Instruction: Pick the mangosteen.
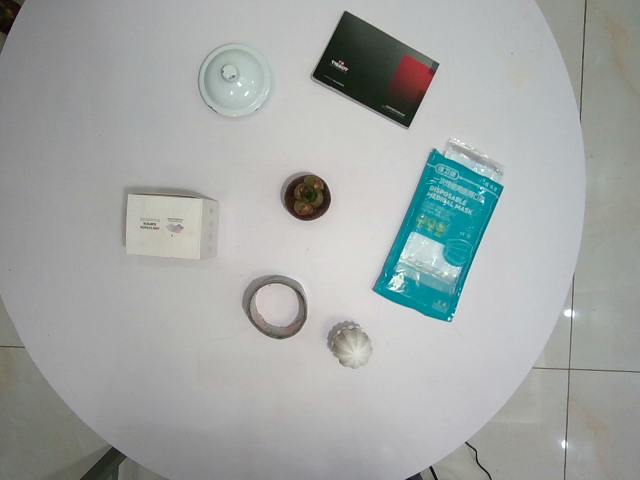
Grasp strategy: vertical